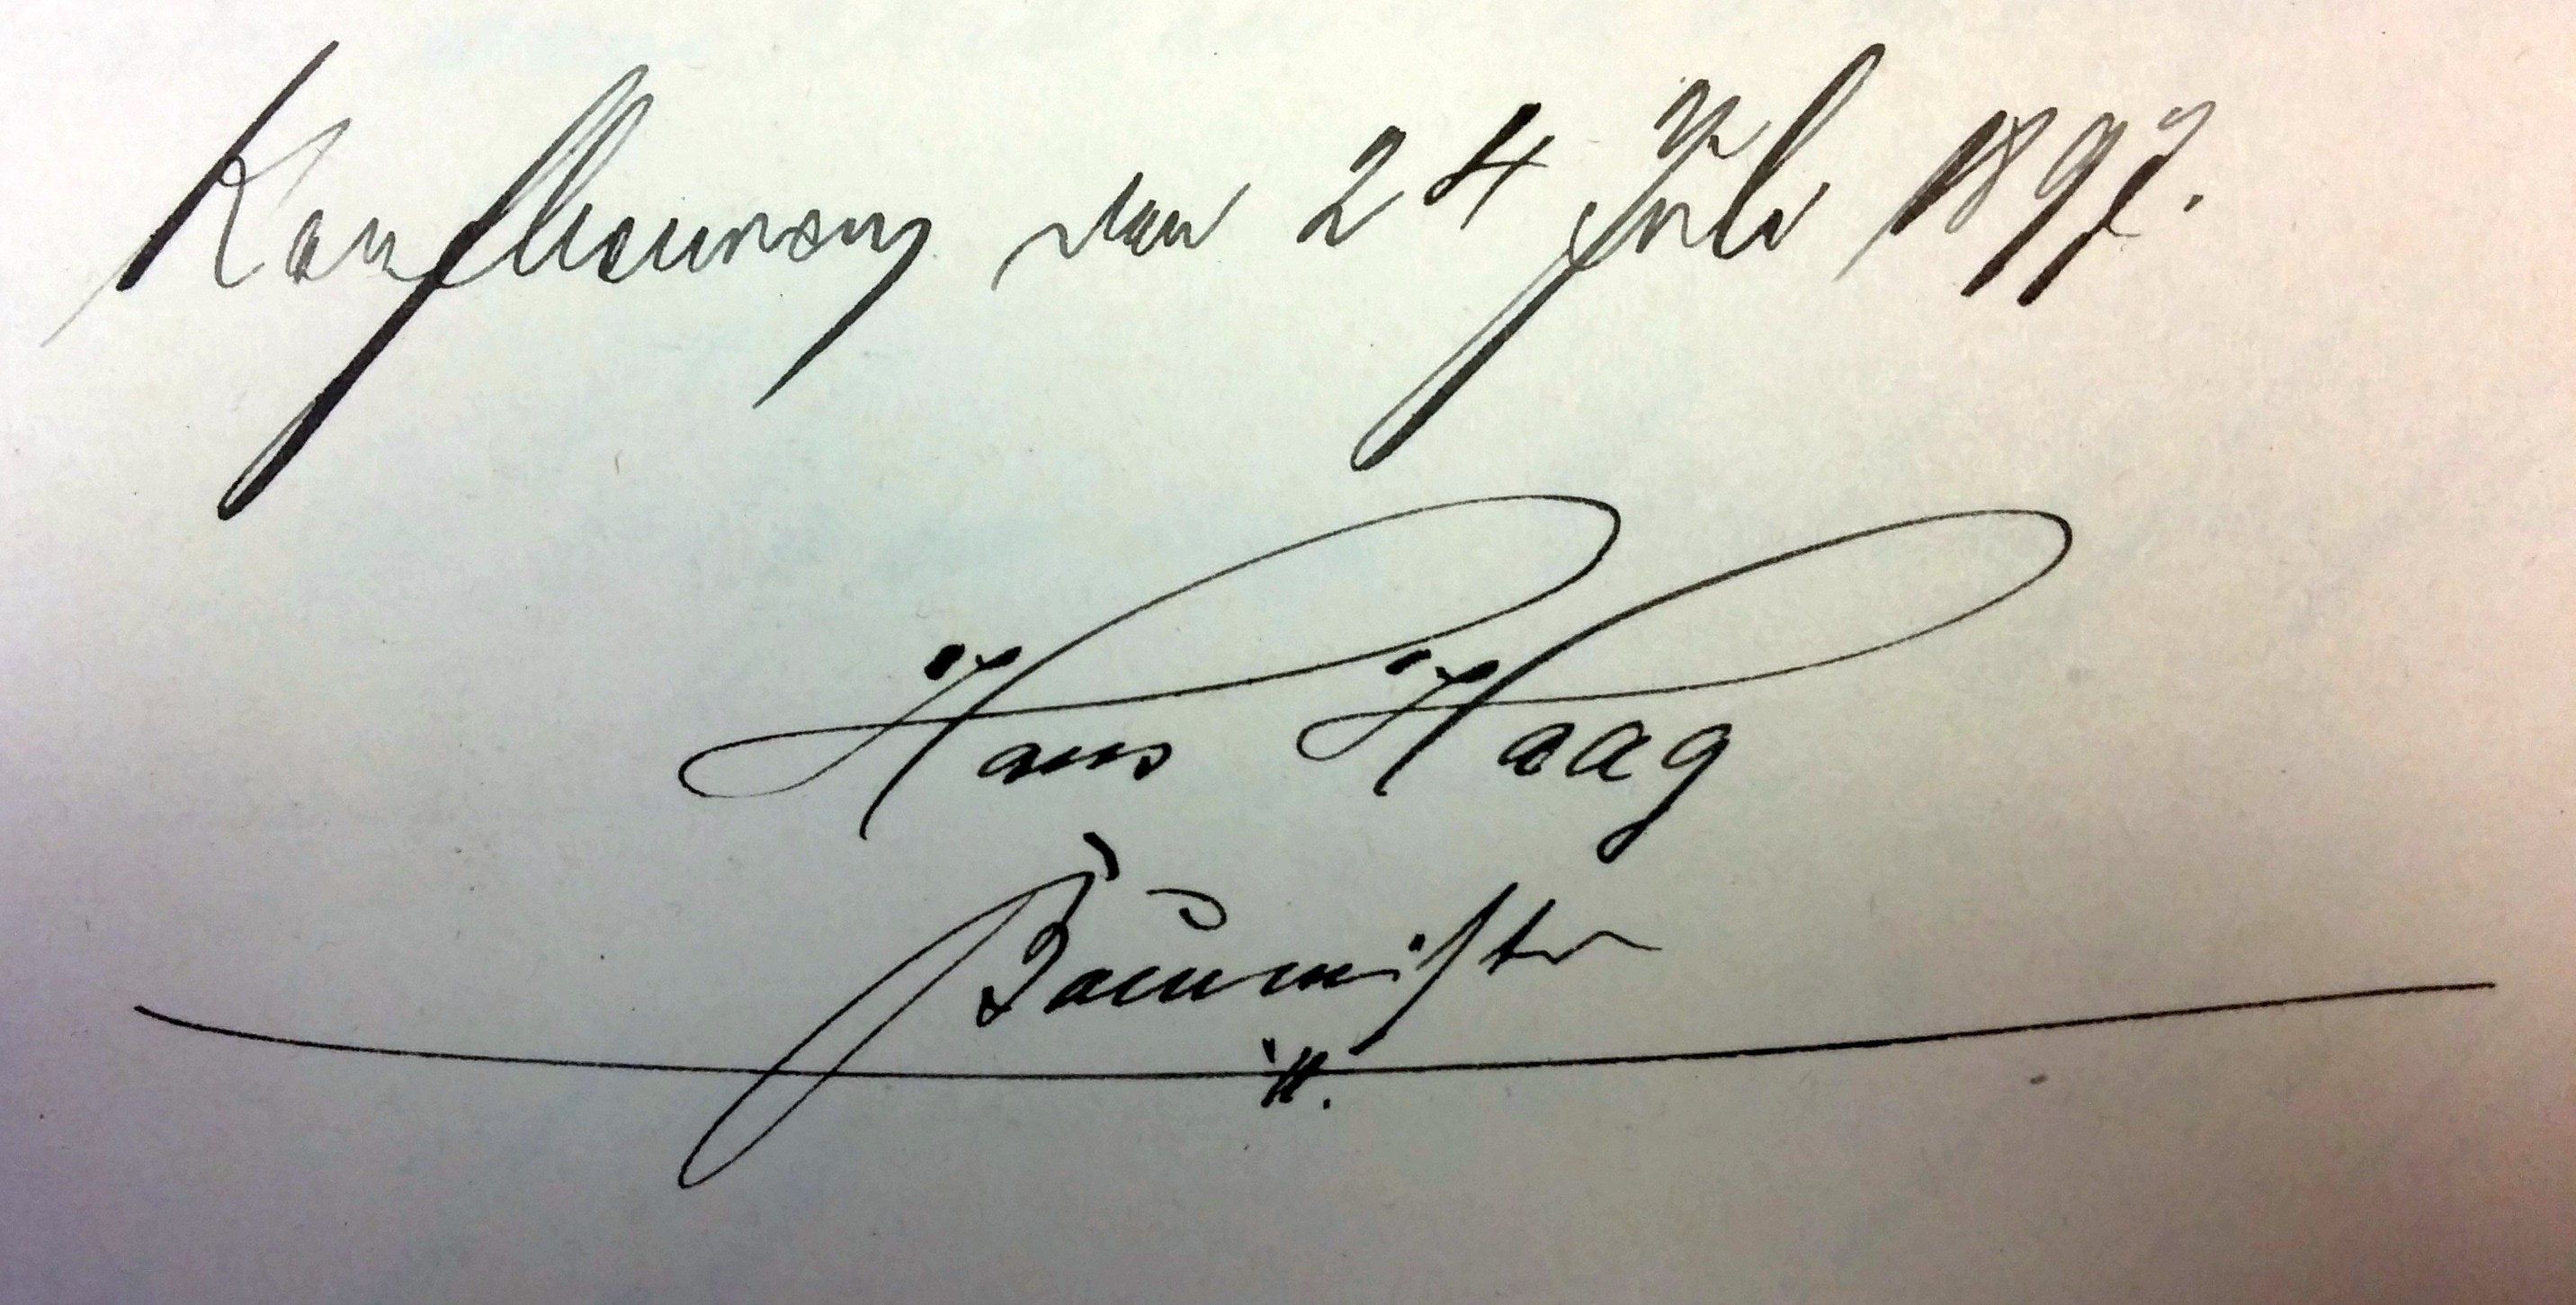
Signature of: johannes haag